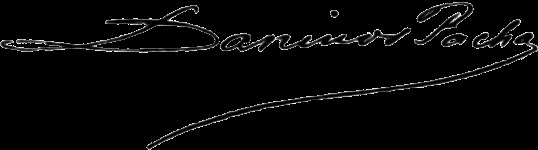
Signature of: albert daninos pacha